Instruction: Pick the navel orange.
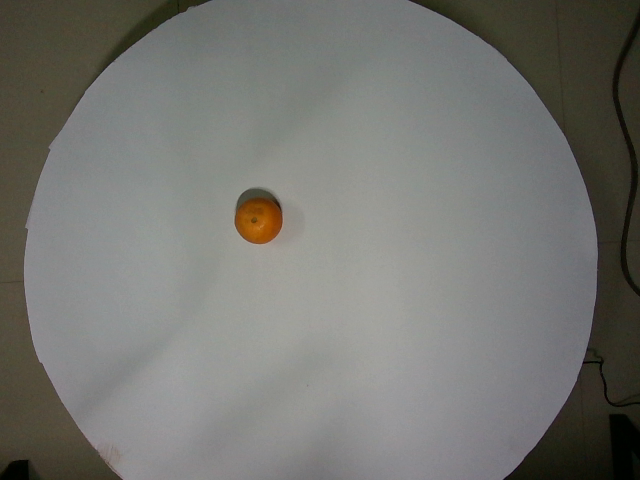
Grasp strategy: vertical